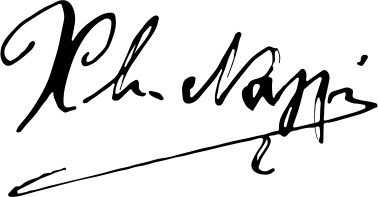
Signature of: xhemal naipi